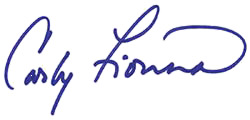
Signature of: carly fiorina